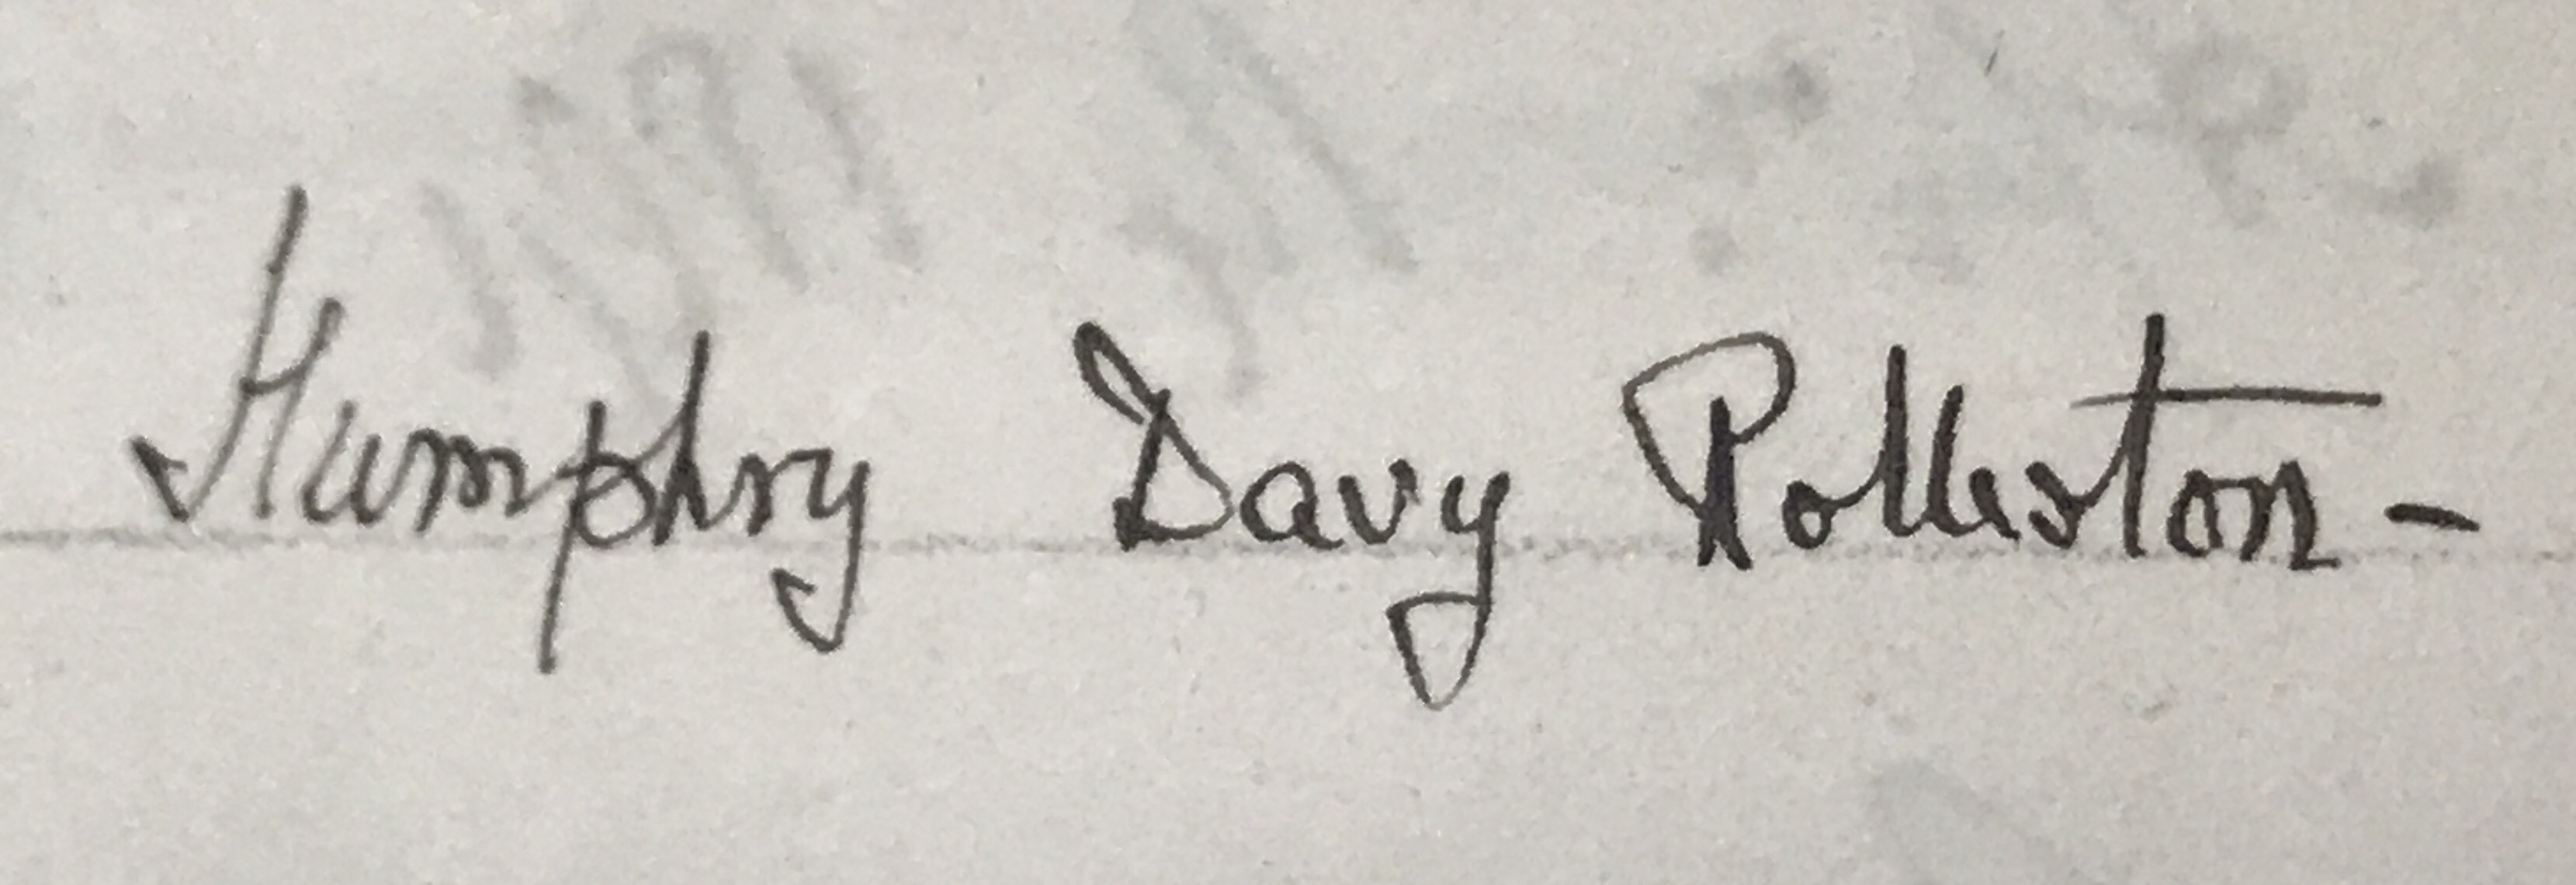
Signature of: humphry rolleston